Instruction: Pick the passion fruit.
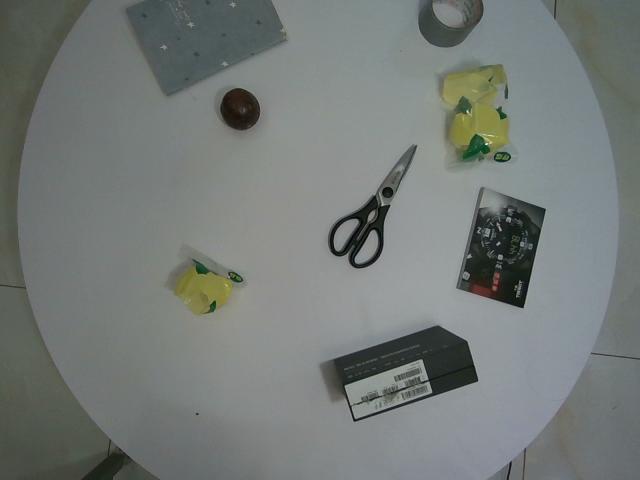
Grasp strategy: vertical